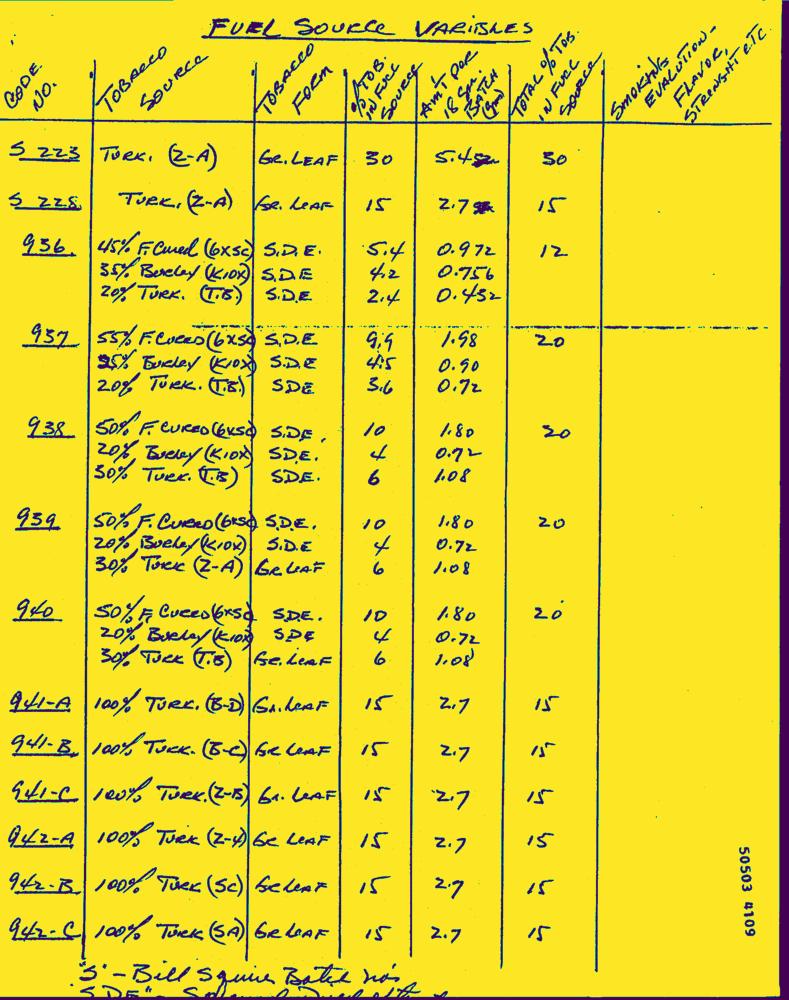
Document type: Hand-Written